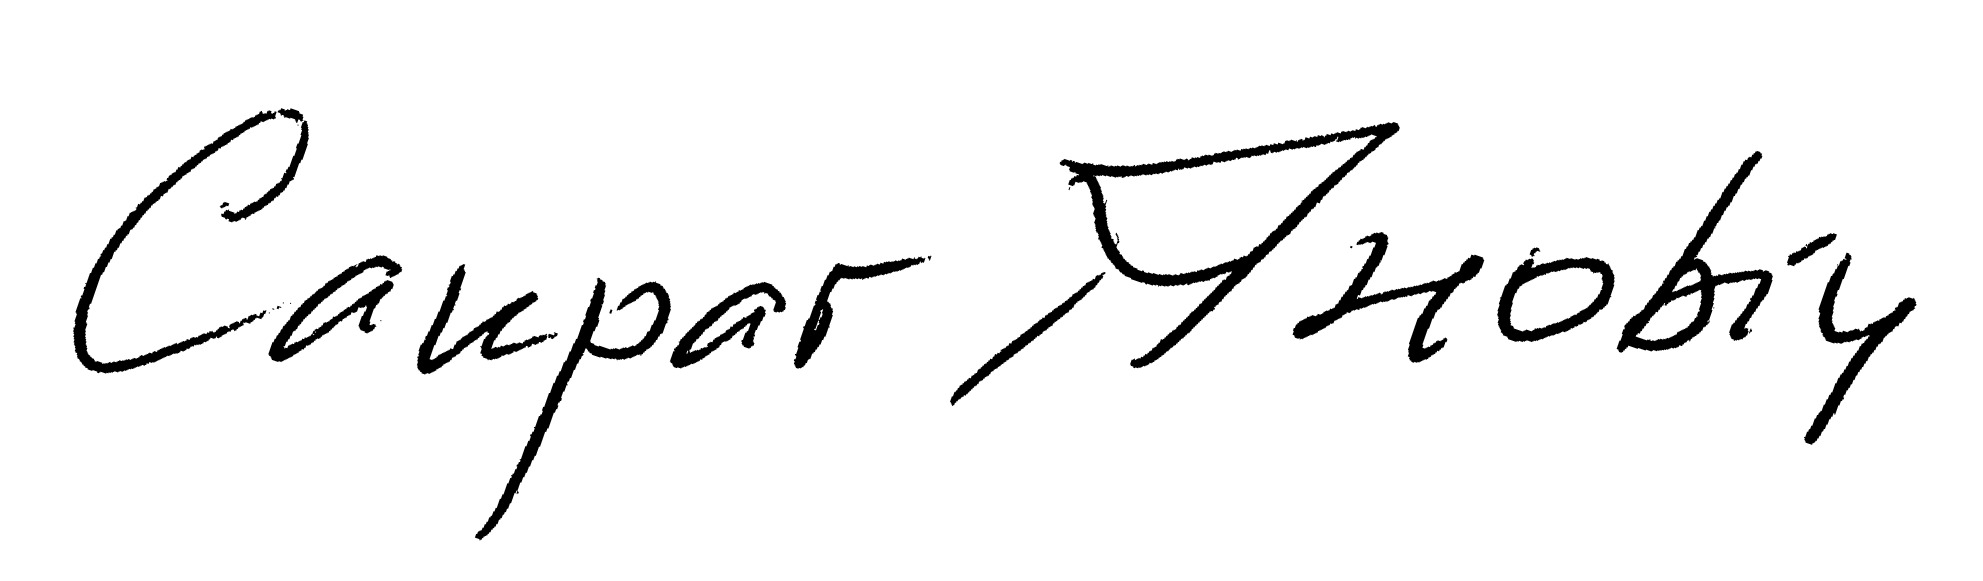
Signature of: sokrat janowicz